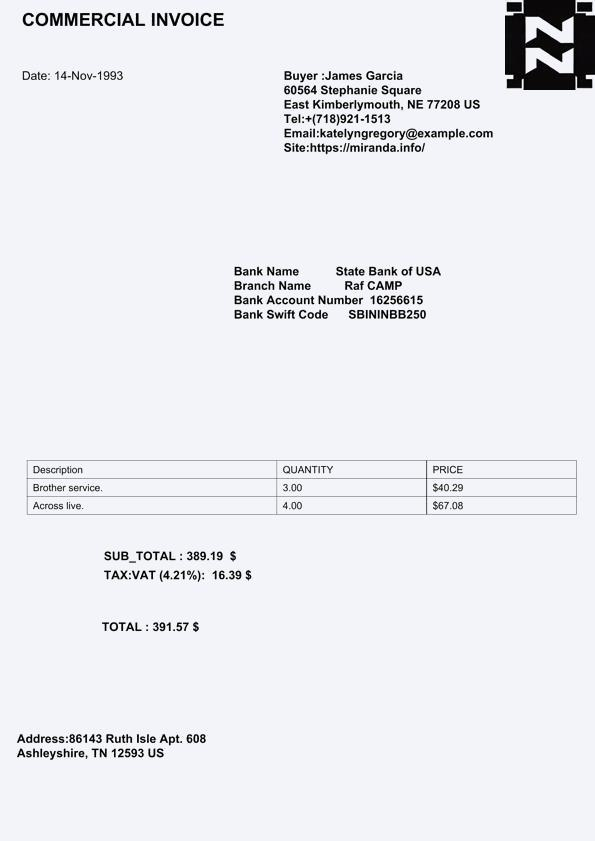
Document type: Invoice